Question: In what way does the history help explain the case?
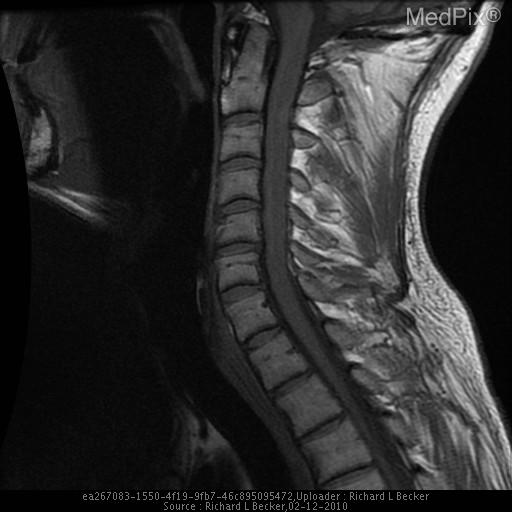
Answer: The patient's history of 43 y/o man evacuated from Africa with 1 month history of symptoms  – electric shock down the spine into the limbs with neck movement. is key in understanding the case.